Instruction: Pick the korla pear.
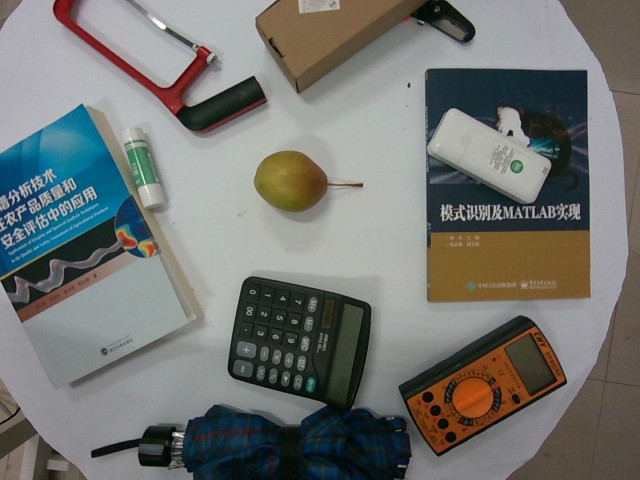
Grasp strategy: vertical